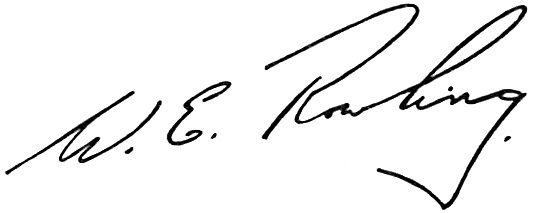
Signature of: bill rowling